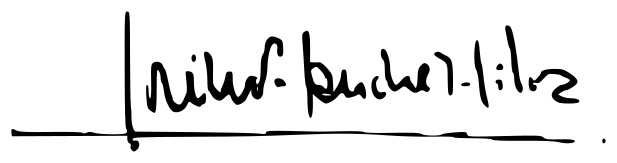
Signature of: josé maría sánchez silva